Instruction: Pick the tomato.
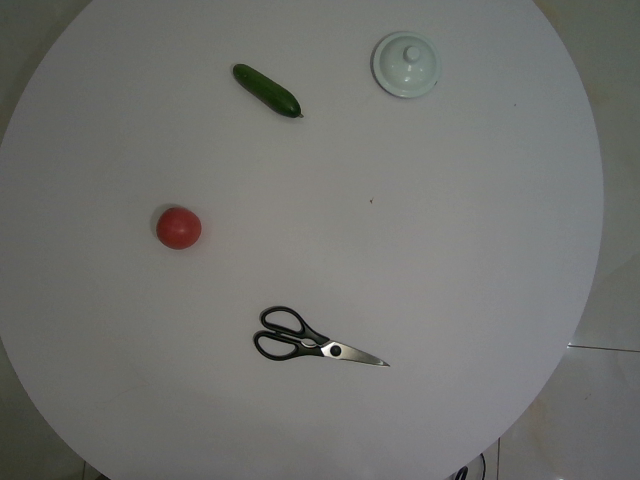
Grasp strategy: vertical